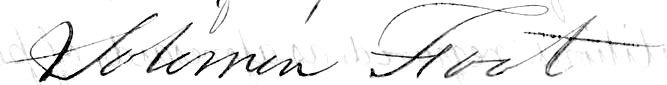
Signature of: solomon foot